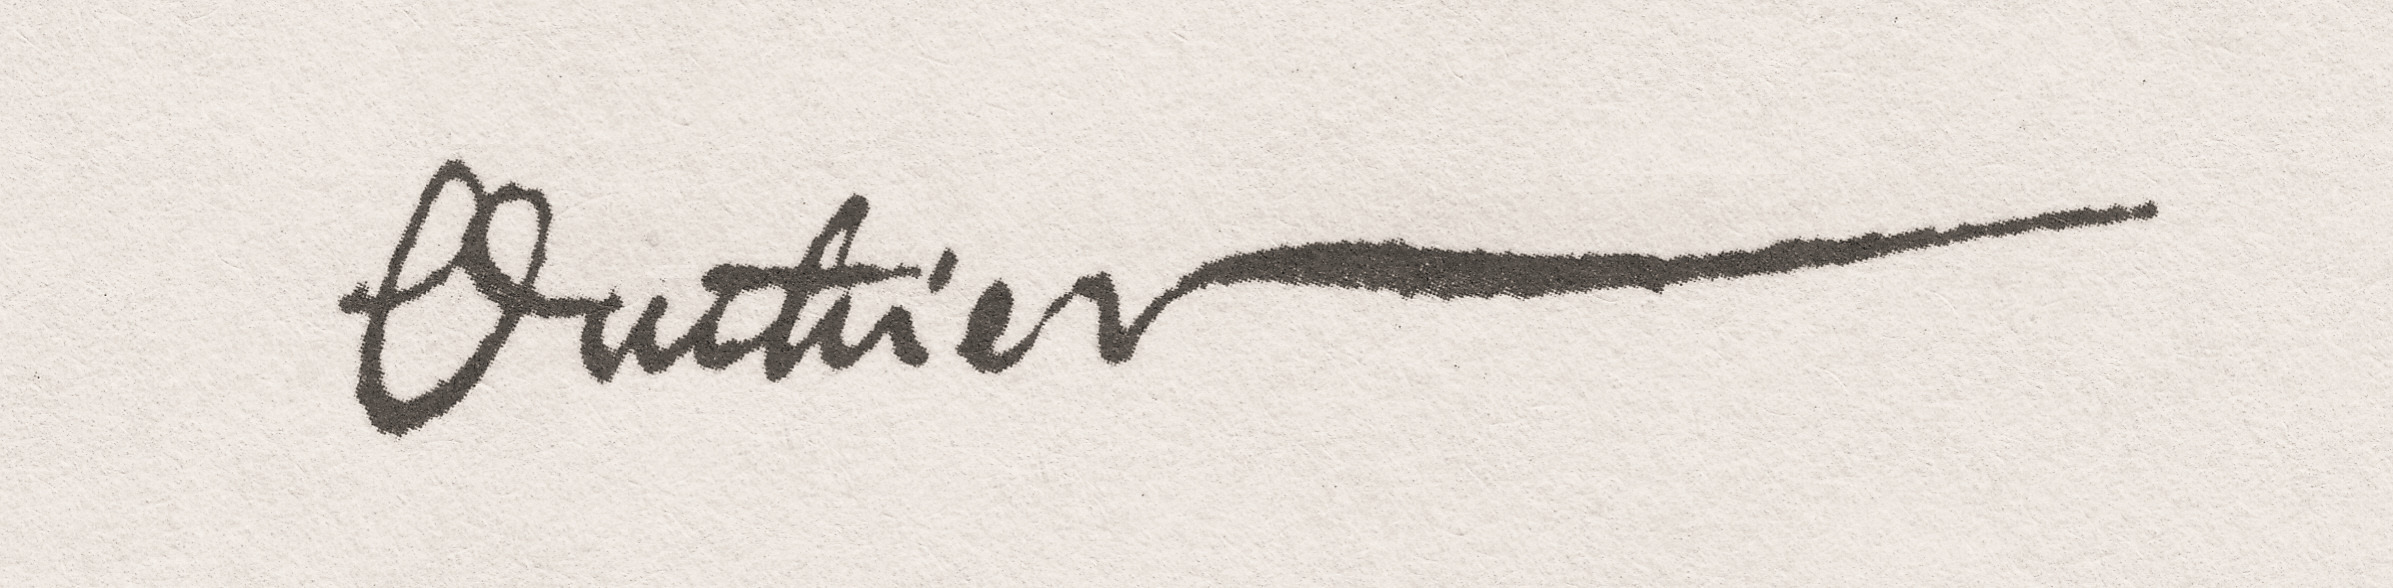
Signature of: réginald outhier